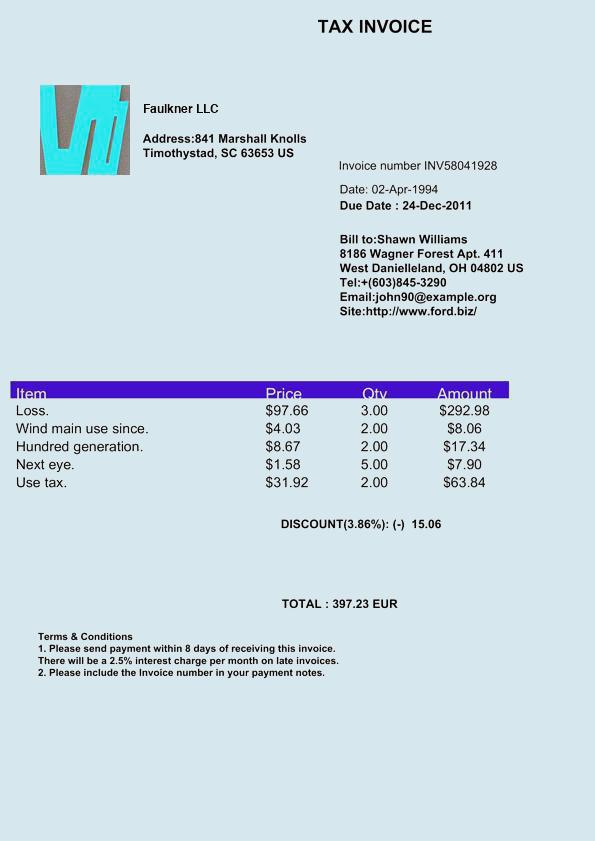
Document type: Invoice